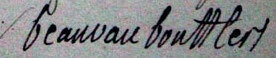
Signature of: marie françoise catherine de beauvau craon